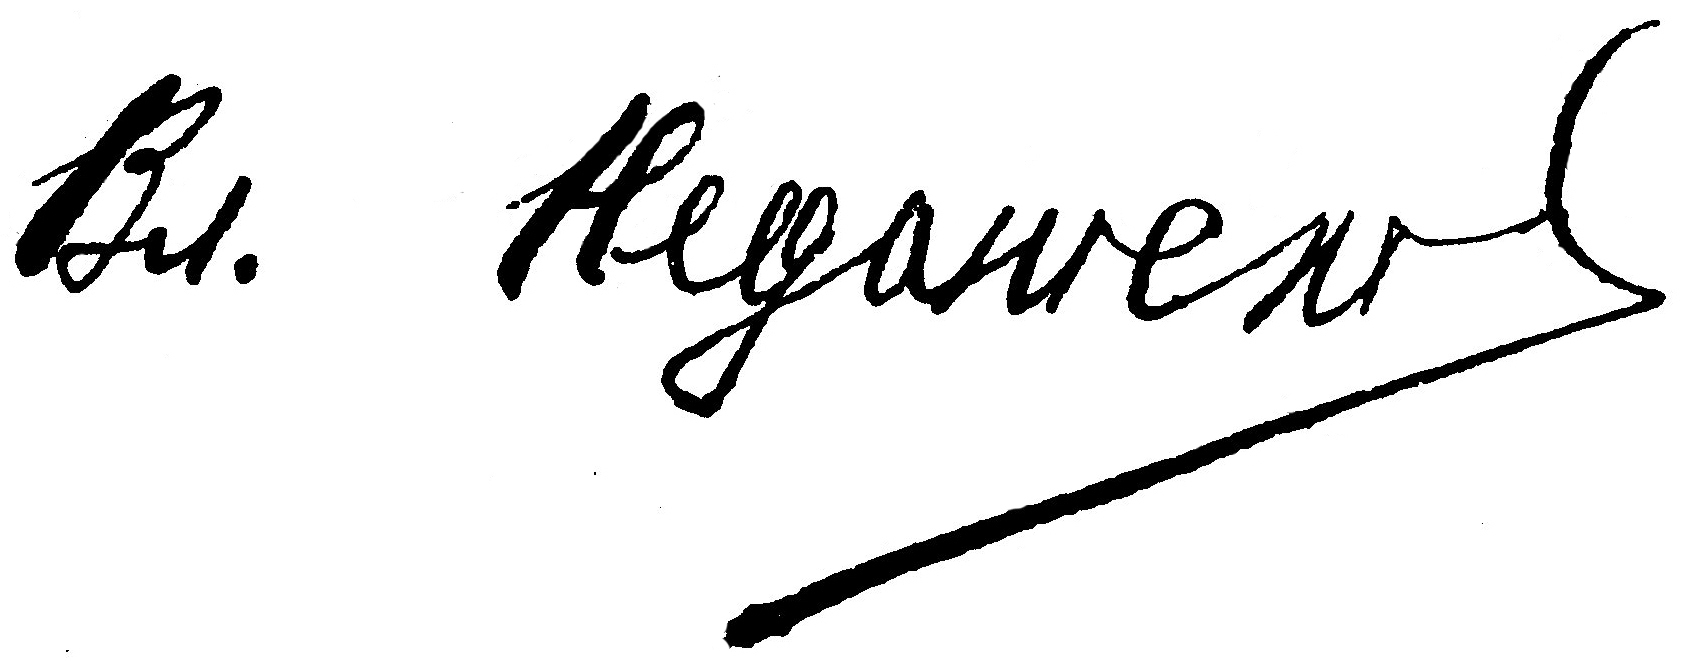
Signature of: q15075024